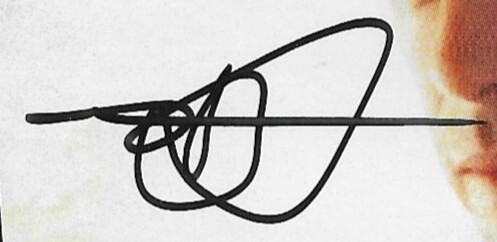
Signature of: dominique cabrera